Question: Which state is mentioned in the document?
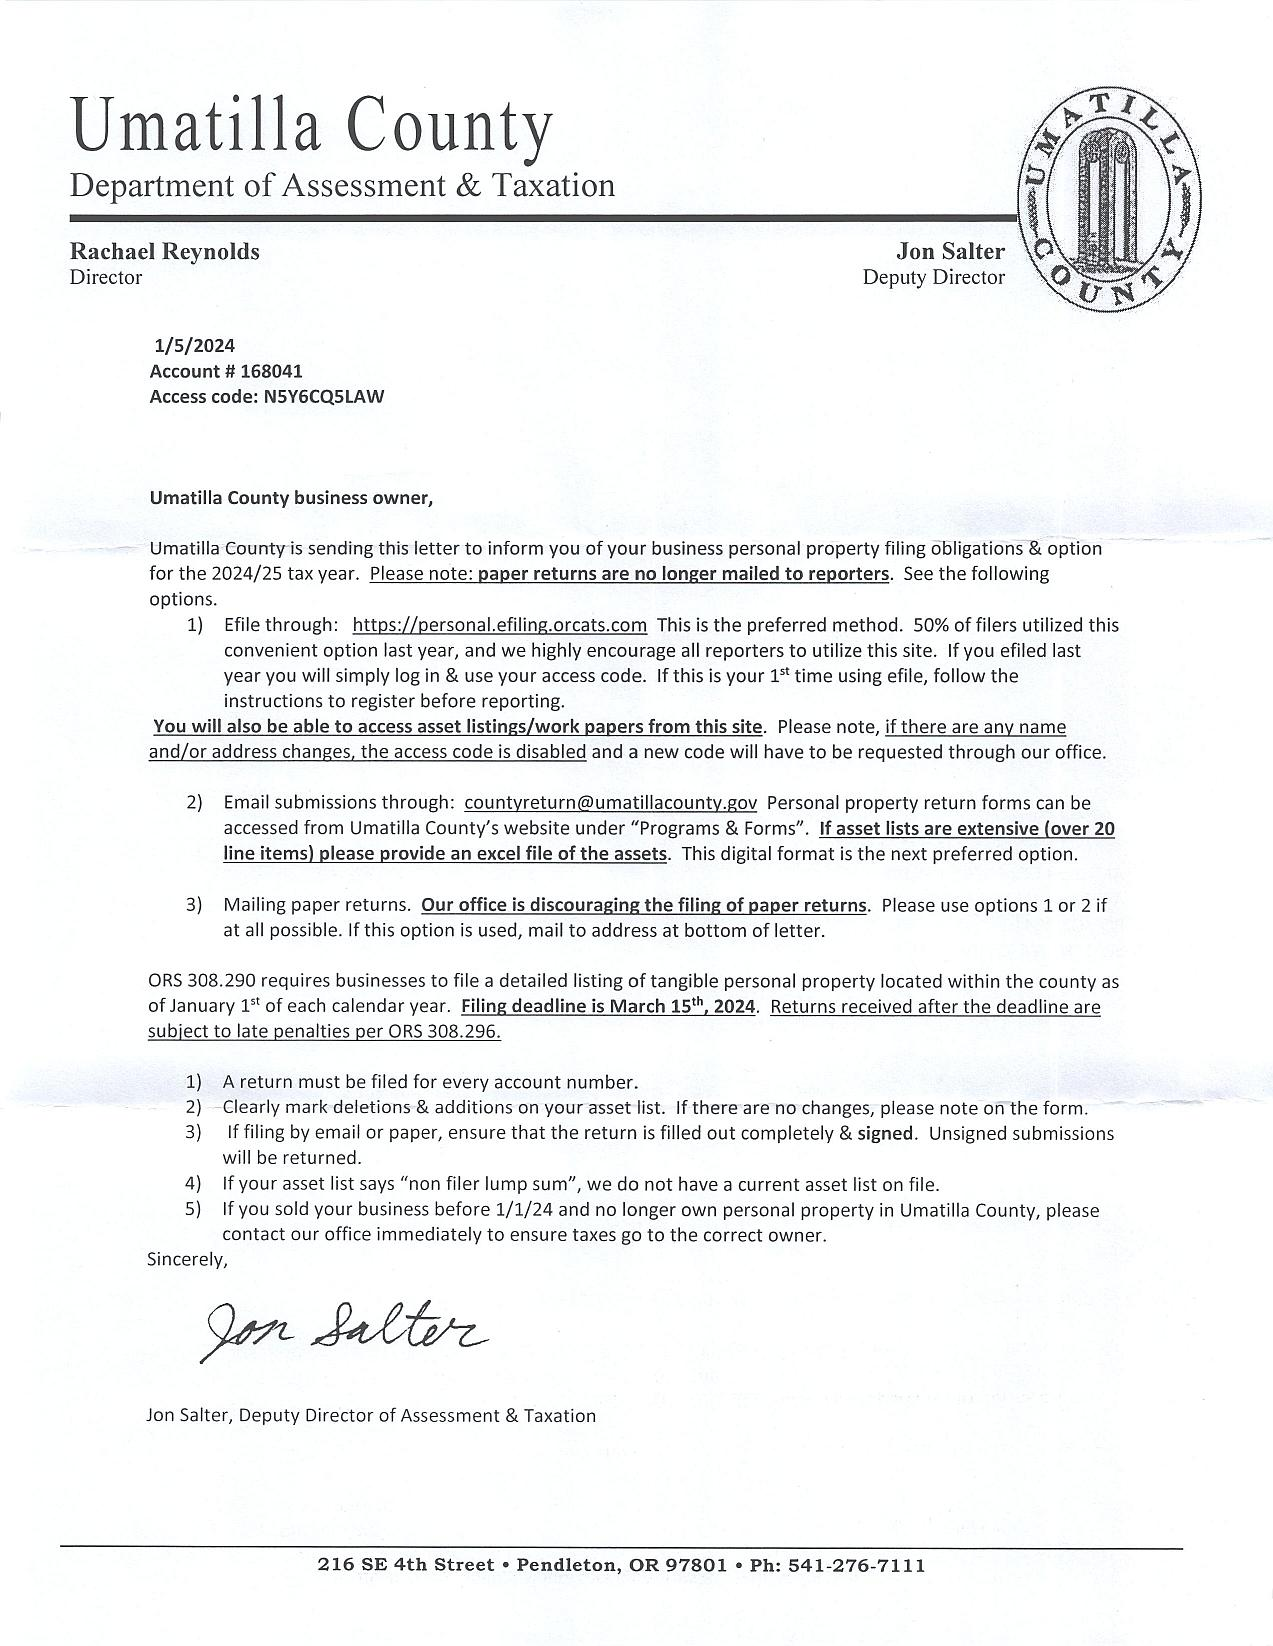
Answer: "OR"